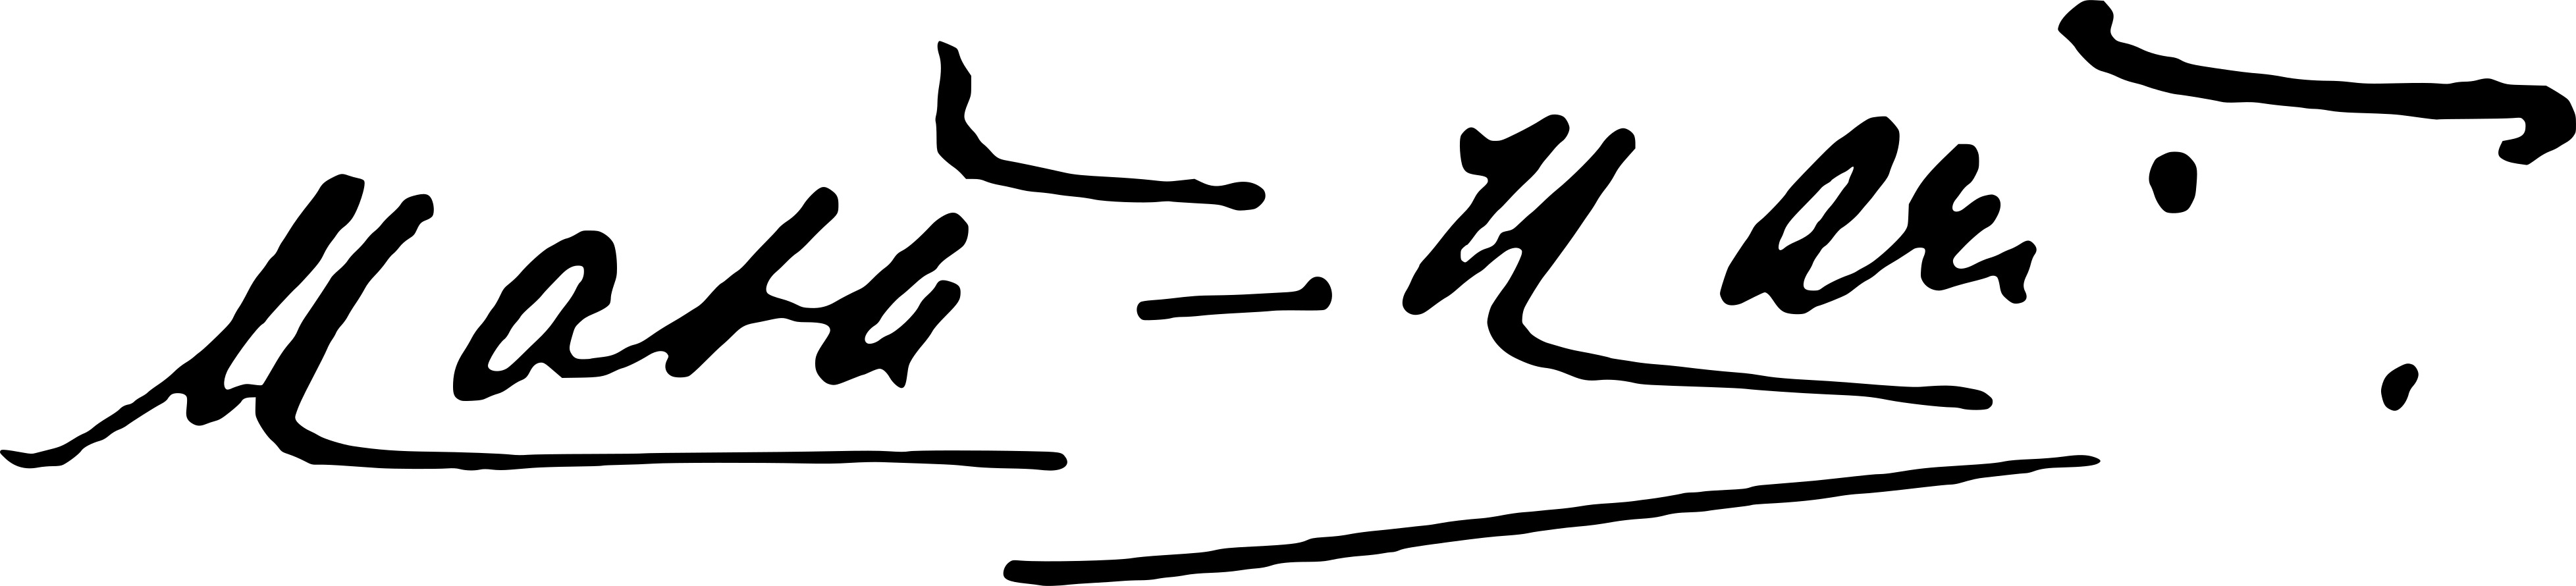
Signature of: mata hari